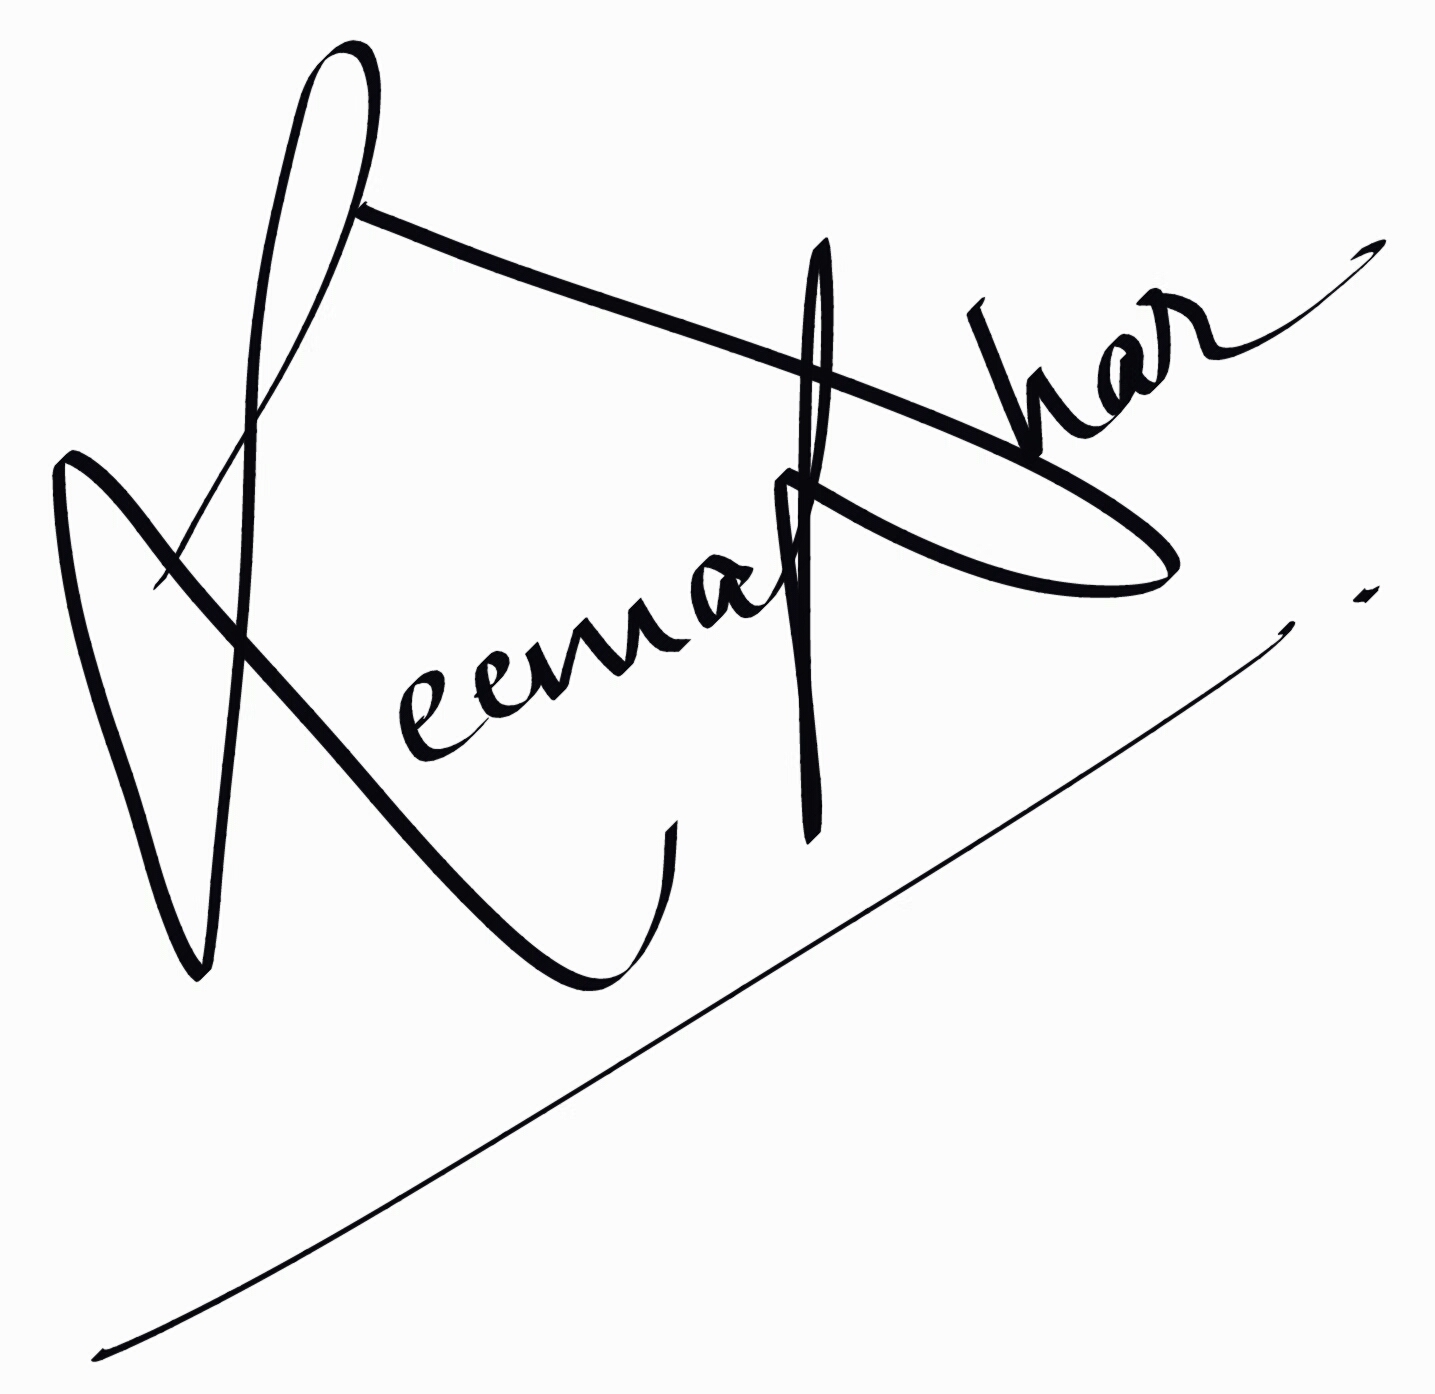
Signature of: leema dhar